Question: Which state is mentioned in the document?
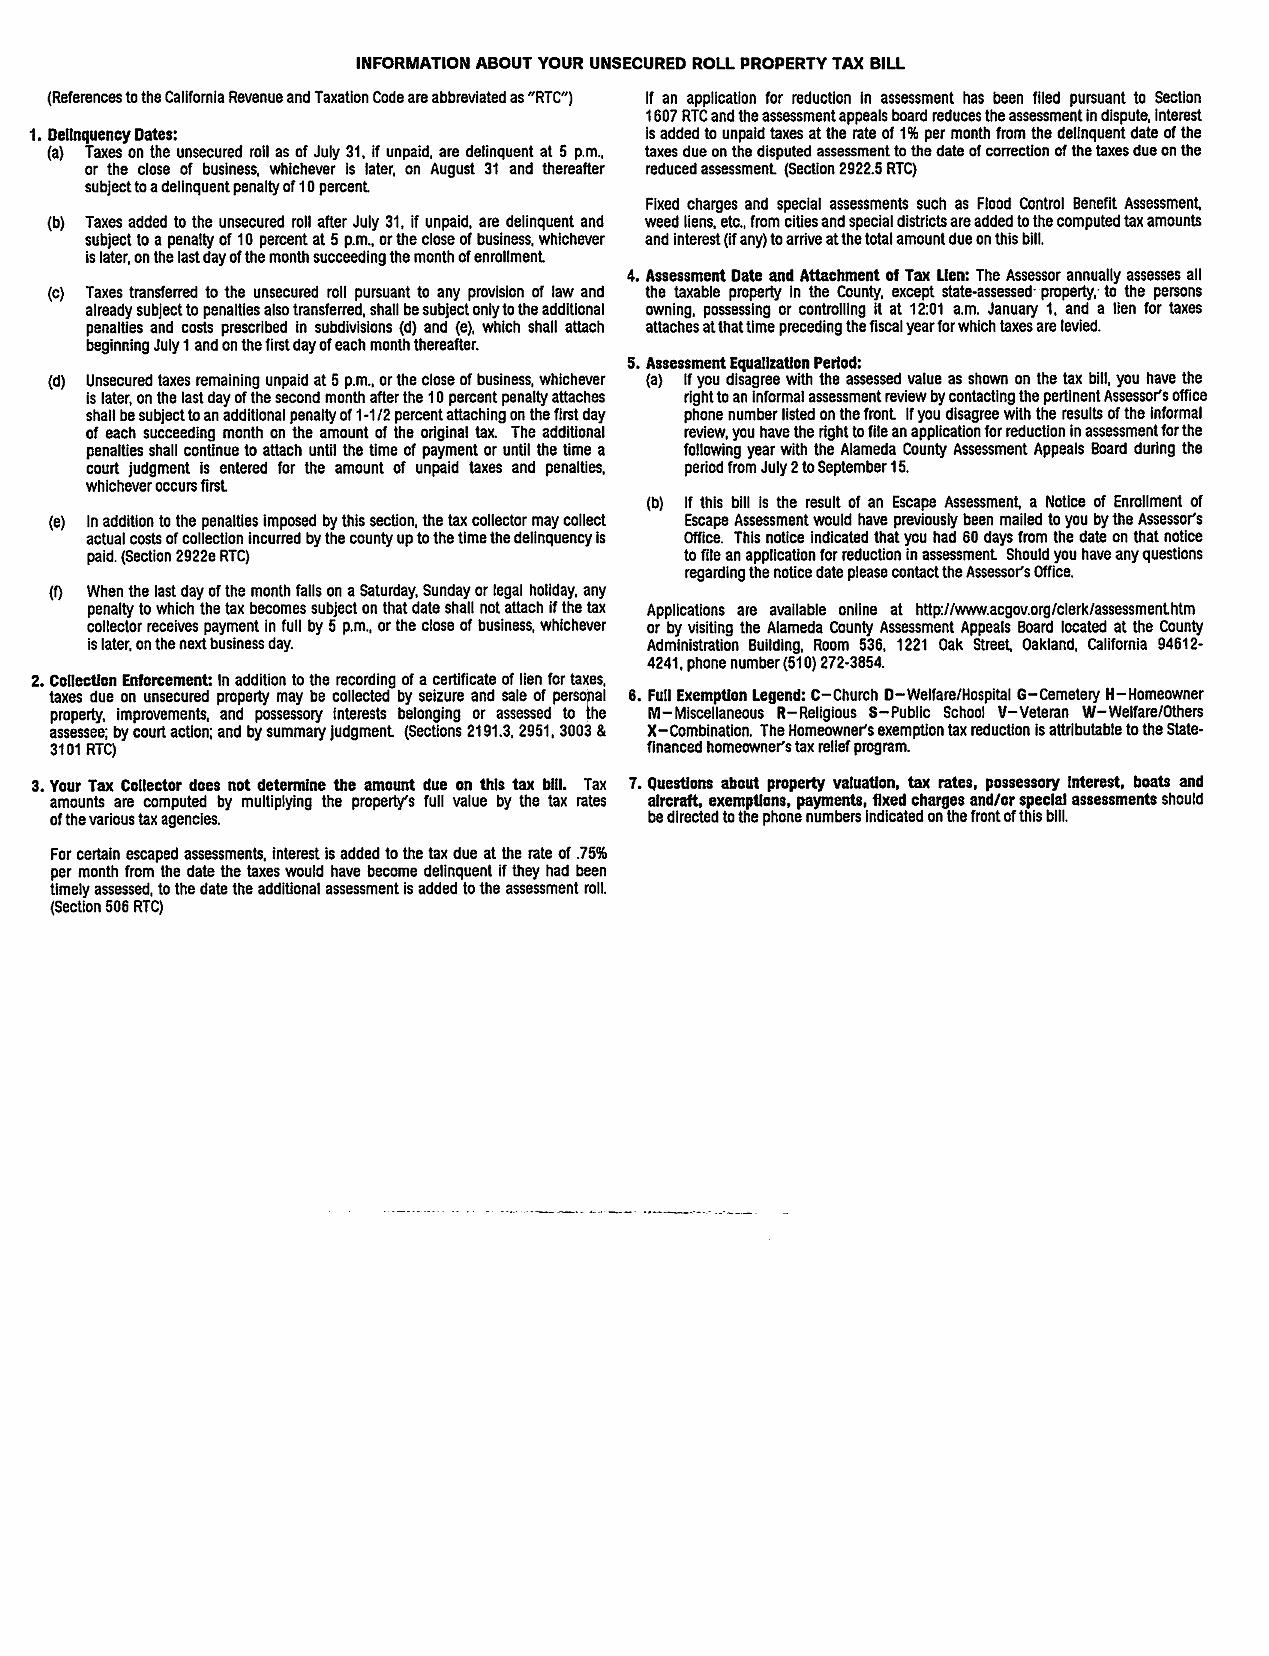
Answer: "California"